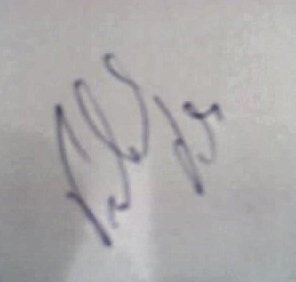
Signature of: libor procházka